Patient: Male, age 67
A 67-year-old man was evaluated at the emergency department because of fever (up to 38,9  C), general fatigue, rhinorrhea and dyspnea for four days, without cough, thoracic pain or sore throat.
The patient had a history of severe chronic obstructive pulmonary disease (COPD) for which he underwent a bilateral lung transplantation eleven years ago. He also suffered from mild obstructive sleep apnea syndrome, type 2 diabetes mellitus and chronic renal insufficiency, with an estimated glomerular filtration rate (eGFR) of 30 mL/min/1,73m2. The patient's therapy consisted of azathioprine, everolimus and methylprednisolone, as well as thrice weekly azithromycin and twice weekly dapsone to prevent Pneumocystis jirovecii (PJP) infection. Other medications included spironolactone, bumetanide, bisoprolol, atorvastatin, enalapril, moxonidine, prazosin, omeprazole, trazodone, zolpidem, gliclazide, magnesium, calcium and vitamin D.
On physical examination, he appeared mildly ill, without fever. Oxygen saturation was 96% while breathing ambient air. Pulmonary auscultation revealed normal breath sounds and clinical examination was otherwise normal. Blood analysis showed mildly elevated inflammatory markers (C-reactive protein (CRP) 57.8 mg/L), stable chronic renal insufficiency (serum creatinine 2.49 mg/dL with an eGFR of 26 mL/min/1,73m2) and normal liver function. Chest radiography showed no abnormalities. A mild infectious bronchitis was diagnosed, moxifloxacin was initiated and the patient was admitted to the respiratory department.
Two days after admission the patient developed high fever (39,1  C). Oxygen saturation was 93% while breathing ambient air. Clinical examination and pulmonary auscultation were normal. Blood cultures were taken and moxifloxacin was switched to piperacillin-tazobactam. Over the next four days the patient continued to develop daily fever. Blood cultures remained negative. Nevertheless, meropenem was started instead of piperacillin-tazobactam and a further work-up was performed.
Chest computed tomography (CT) scan revealed bilateral ground glass opacities scattered over both lung fields (Fig. 1). Everolimus was discontinued and replaced by tacrolimus, due to concerns of possible pulmonary toxicity. Transbronchial biopsies (TBB) revealed mild (grade A2B0) acute cellular rejection, which was treated with high-dose intravenous corticosteroids followed by tapering. Bronchoalveolar lavage (BAL) fluid showed a concurrent positive PJP polymerase chain reaction (PCR) despite adequate prophylaxis. Because of the patient's underlying chronic renal failure primaquine and clindamycin were administered as first choice for PJP treatment, instead of trimethoprim-sulfamethoxazole.
Soon after starting treatment fever disappeared and the patient's dyspnea improved significantly. Inflammatory markers returned to normal. Four days after initiation of therapy, however, dyspnea at rest reappeared. Oxygen saturation on pulse oximetry was 87% while breathing ambient air and chest auscultation revealed normal heart and breath sounds. The patient appeared mildly cyanotic, without signs of respiratory distress. Arterial blood gas analysis showed a pH of 7.49, a pO2 of 80.3 mmHg, a pCO2 of 29.5 mmHg, a bicarbonate of 22.4 mmol/L and a methemoglobin of 13.0%. Chest radiography did not show any new findings. A diagnosis of methemoglobinemia was made and a conservative approach was chosen. Supplemental oxygen through nasal cannula (2 L/min) was initiated. Three days later the patient appeared in moderate respiratory distress and seemed more cyanotic. Chest auscultation was clear, oxygen saturation on pulse oximetry was 86% with supplemental oxygen (3 L/min) and respiratory rate was 22 per minute. Repeated arterial blood gas analysis showed a dark brown color (Fig. 2), a pO2 of 100 mmHg, a pCO2 of 35.6 mmHg and a methemoglobin of 33.7%.
Treatment with primaquine was discontinued and replaced by trimethoprim-sulfamethoxazole, despite the reduced eGFR. Oxygen flow rate was increased to 5 L per minute through nasal cannula. The next day, however, the patient continued to experience moderate respiratory distress and methemoglobinemia had even increased to 36.0%. We preferred not to treat with methylene blue due to concerns of possible serotonin syndrome, since the patient was also taking trazodone once daily. Ascorbic acid intravenously at a dose of 1 g four times daily was administered. Over the next days, the patient's shortness of breath disappeared completely, oxygen saturation on pulse oximetry improved and the patient's skin color and methemoglobin levels returned to normal (Fig. 3). The patient recovered completely and was eventually discharged from the hospital after 35 days, without need for supplemental oxygen.
Keywords: cyanosis, methemoglobinemia, pneumocystis jirovecii, primaquine
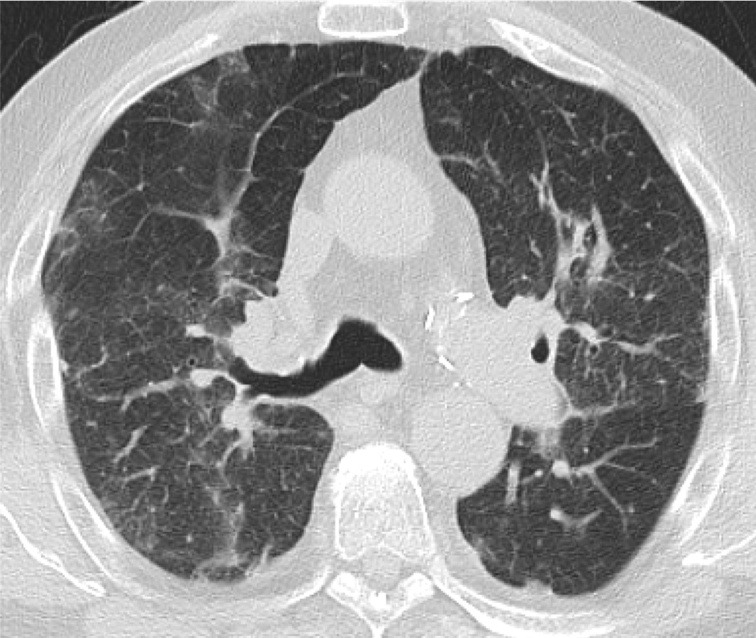
Image caption: CT of the lungs showing widespread scattered ground glass opacities.